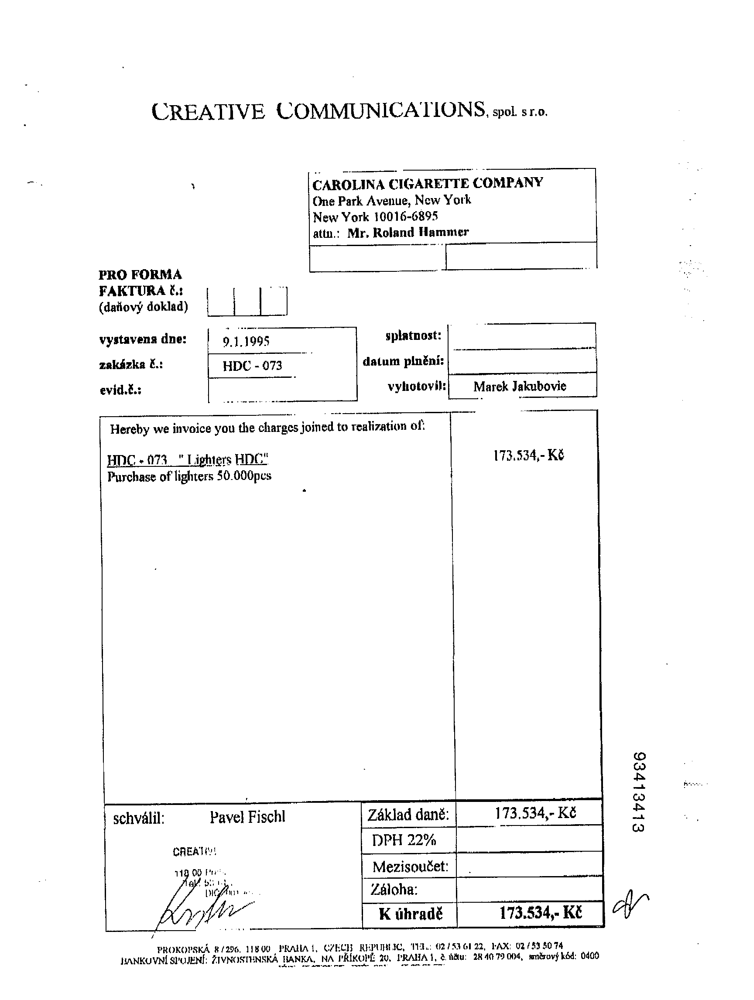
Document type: Invoice